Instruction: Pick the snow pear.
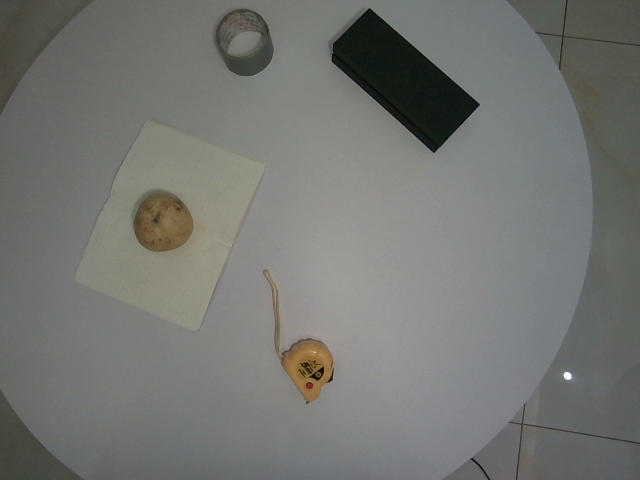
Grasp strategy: vertical